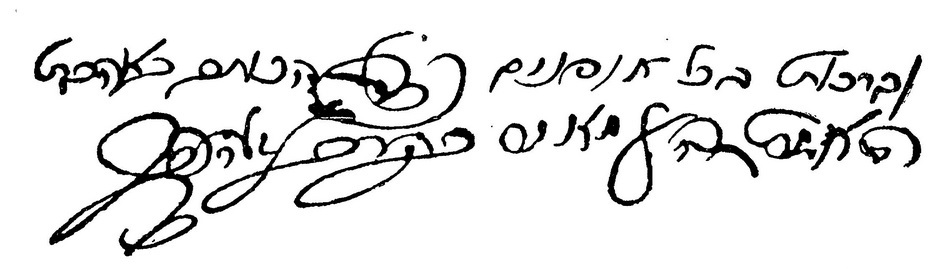
Signature of: q7215117